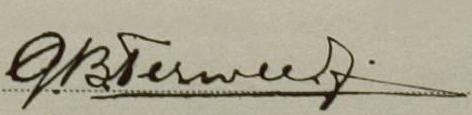
Signature of: godfried barend frits terwee